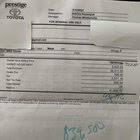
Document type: Invoice